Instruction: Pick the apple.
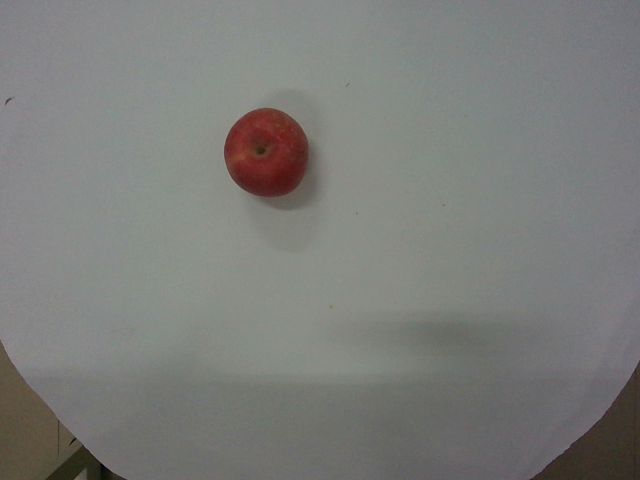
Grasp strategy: vertical